Question: Explain the disease:
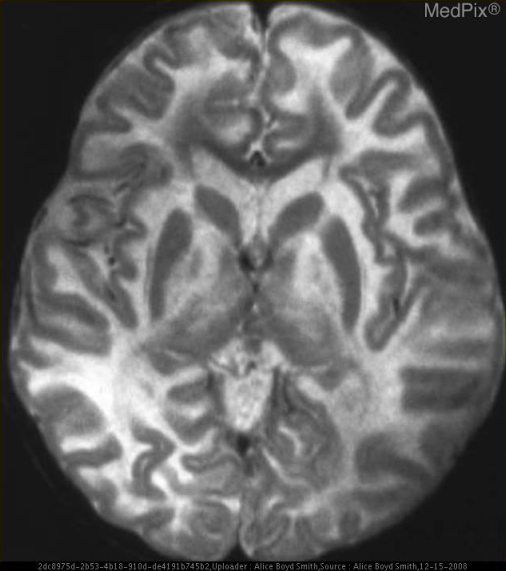
Answer: The disease is discussed as: -AR (autosomal recessive)
-Most common in Ashkenazi Jews
-Deficiency in aspartoacylase
-Macrocephaly, seizures
-Death usually occurs in 2nd year of life

Imaging Findings:
-Diffuse, symmetric involvement of cerebral white matter
-SC WM preferentially affected early
-No contrast enhancement
-MRS: Elevation of NAA
Both the NAA to choline (Cho) and NAA to creatine (Cr) ratios are increased, with relatively normal Cho and Cr.

http://pubs.rsna.org/doi/full/10.1148/radiol.2411040165
http://www.medscape.com/viewarticle/495645_4